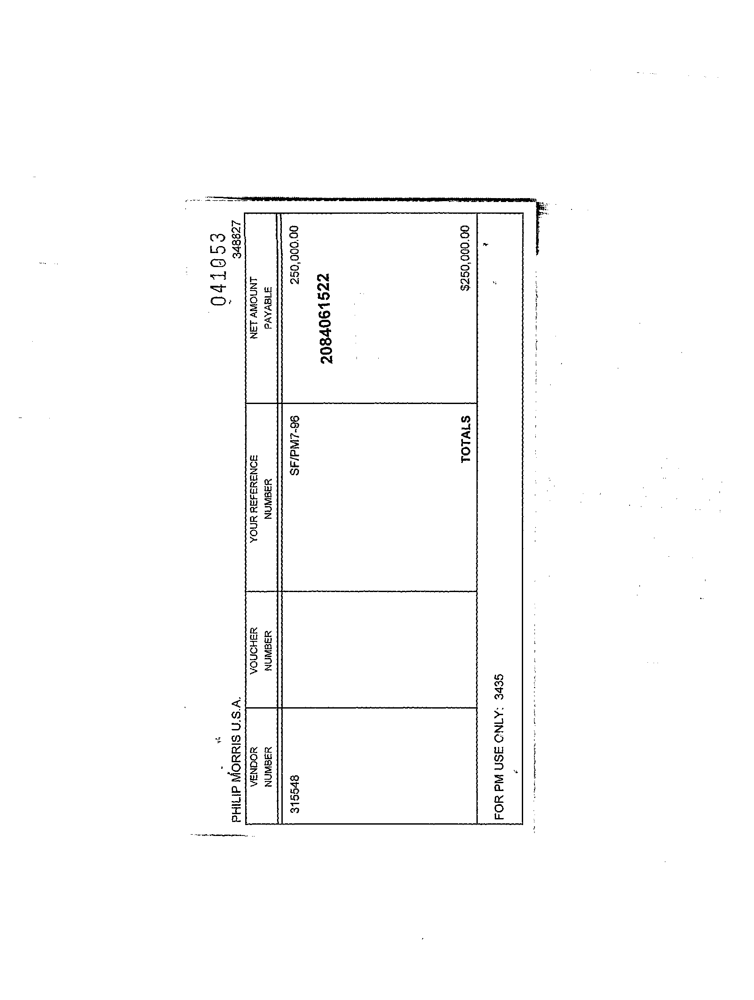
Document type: Invoice